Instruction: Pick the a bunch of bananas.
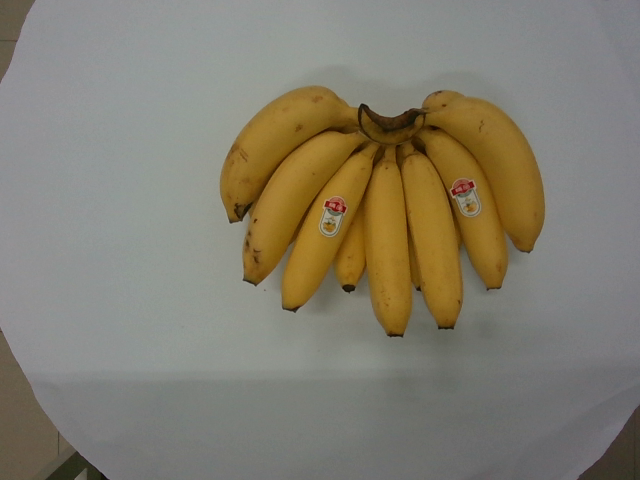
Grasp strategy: vertical